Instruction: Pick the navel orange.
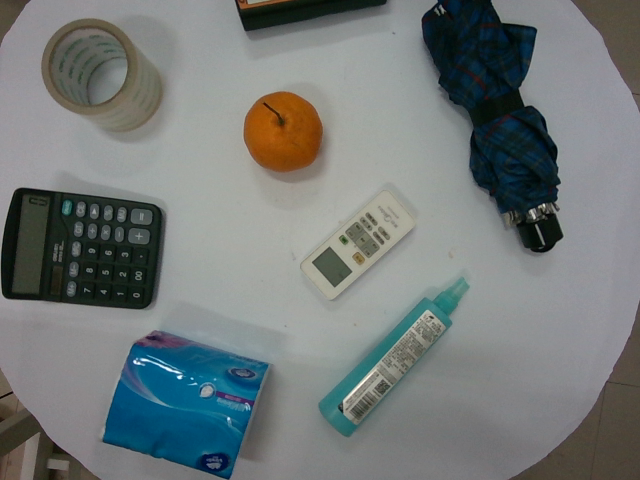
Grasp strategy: vertical